Question: Talk about the condition:
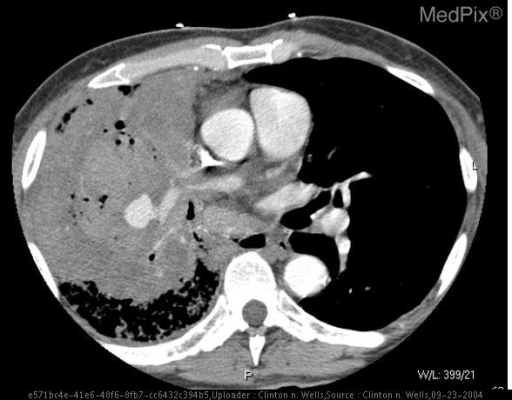
Answer: The disease is discussed as: The right pulmonary artery originates from the pulmonary trunk and passes posterior to the SVC horizontally and inferior to the right mainstem bronchus. It branches into the superior, medial and inferior lobar branches of the lung.

The inferior lobar branches usually share a common trunk which is often termed the interlobar artery (an misnomer from the perspective of an anatomist) or the artery intermedius.

For image, see:  http://rad.usuhs.mil/rad/radbrowser2/chest/Mediastinum/GreatVessels/PulmonaryArteriogram/c004.html